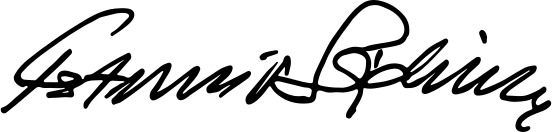
Signature of: fatmir sejdiu